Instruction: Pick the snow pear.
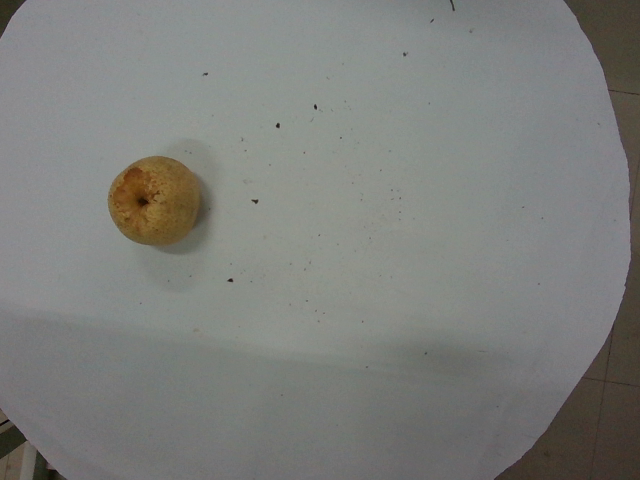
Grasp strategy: vertical